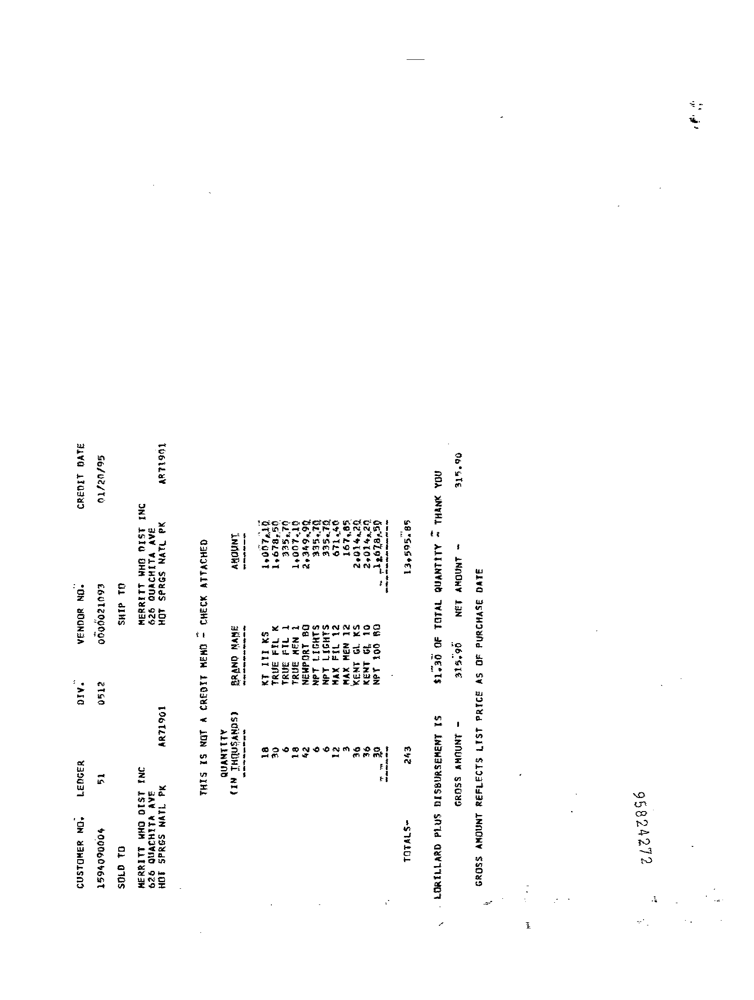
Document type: Invoice